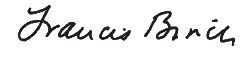
Signature of: francis birch